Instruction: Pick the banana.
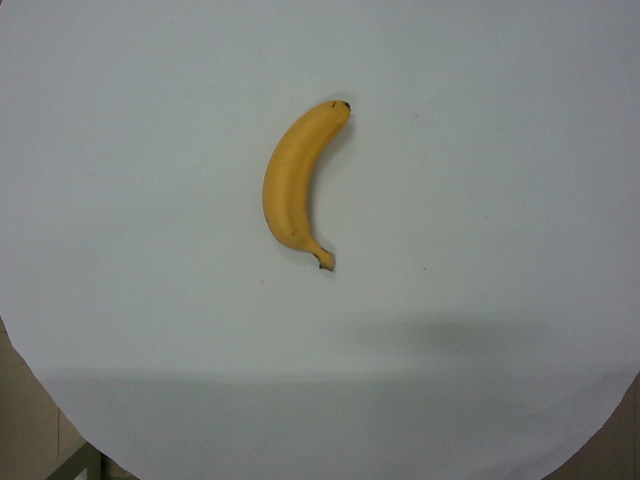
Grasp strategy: vertical